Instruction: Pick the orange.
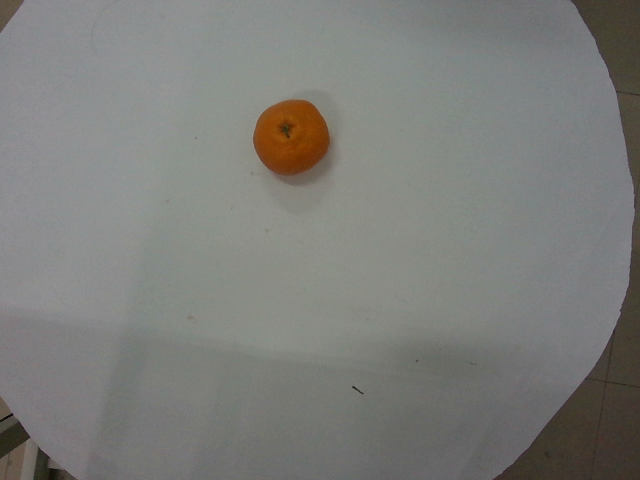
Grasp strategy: vertical